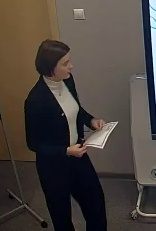
Транскрипция: So how can we use this knowledge? Okay, Sasha? When we talk about actions in past? Yeah, maybe in past activities. For example, when you're writing a letter to your friends about your holiday, for example, summer holiday.
Категория: Коммуникативные модальности
Подкатегория: Вербальное
Описание действия: Учитель задает вопрос о том, как ученики могли бы применять полученные знания
Контекст и комментарии: Контекст ДО: класс повторял пройденный материал. Результат после: ученики поняли важность изученного материала. Педагогический эффект: понимание того зачем была проделана работа помогает повысить мотивацию учеников